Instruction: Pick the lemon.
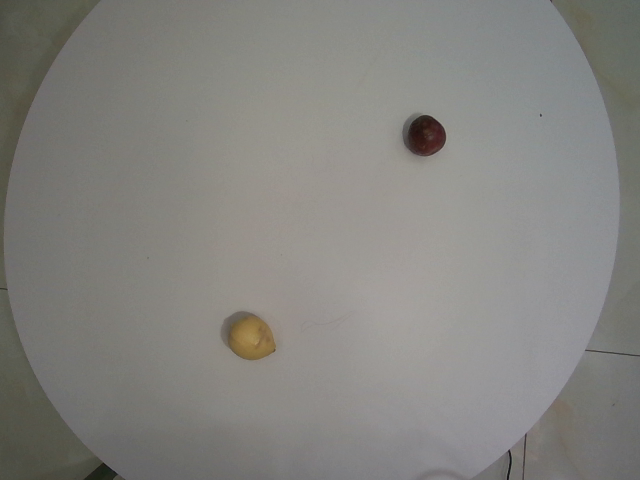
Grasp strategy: vertical